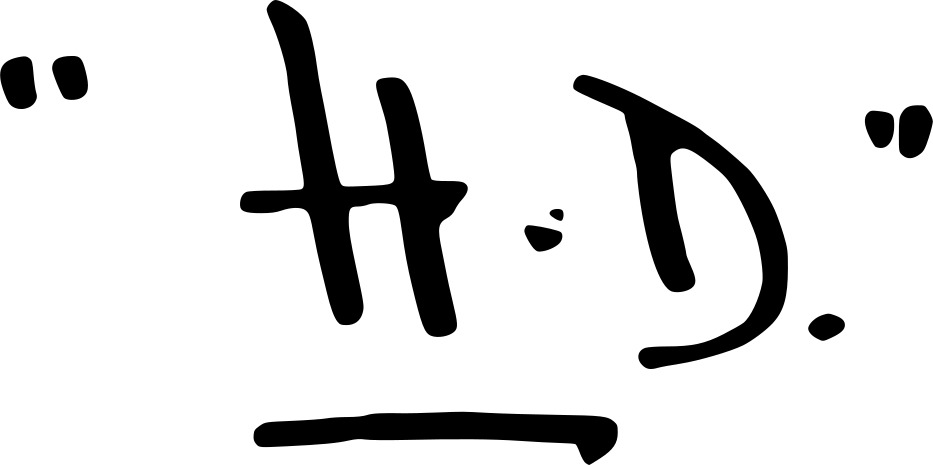
Signature of: h d